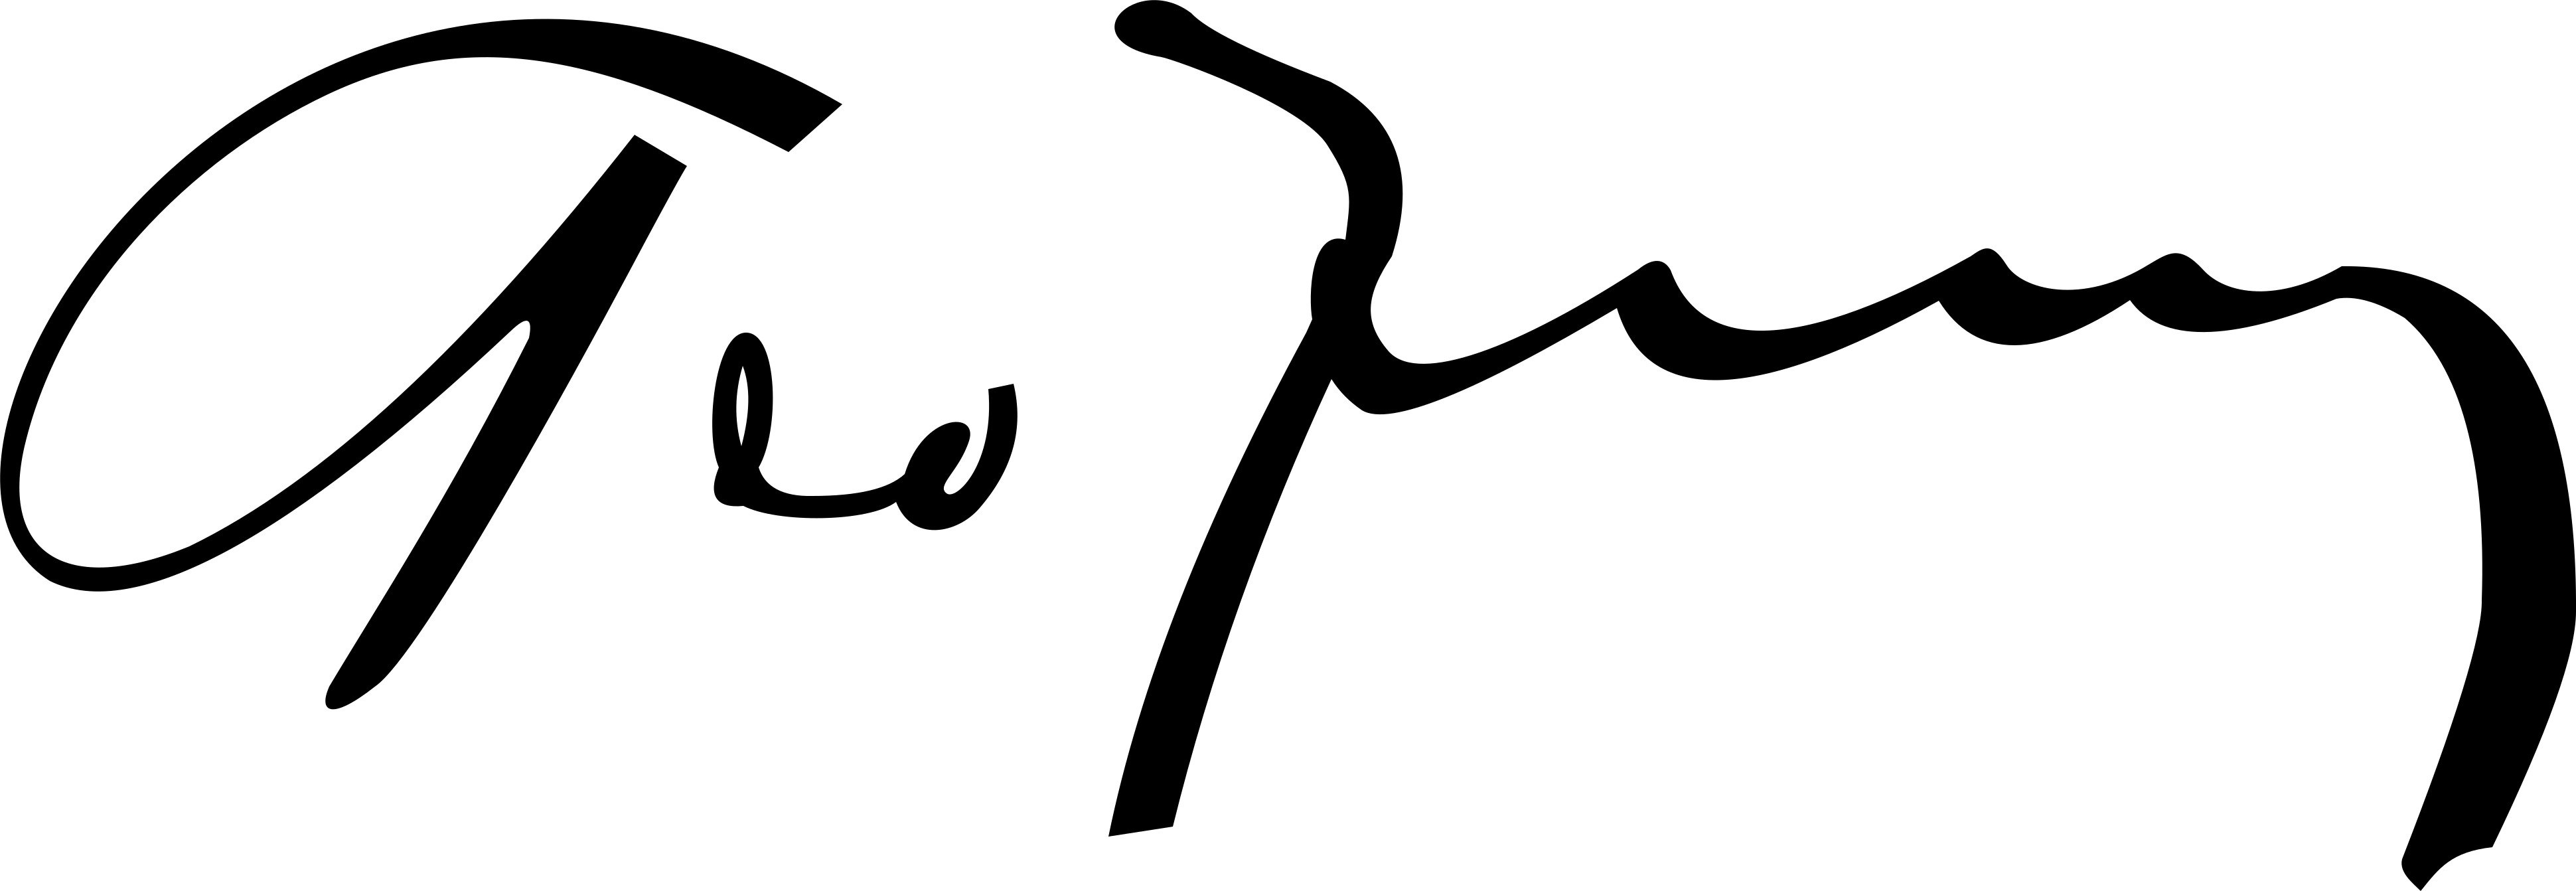
Signature of: teodor jung